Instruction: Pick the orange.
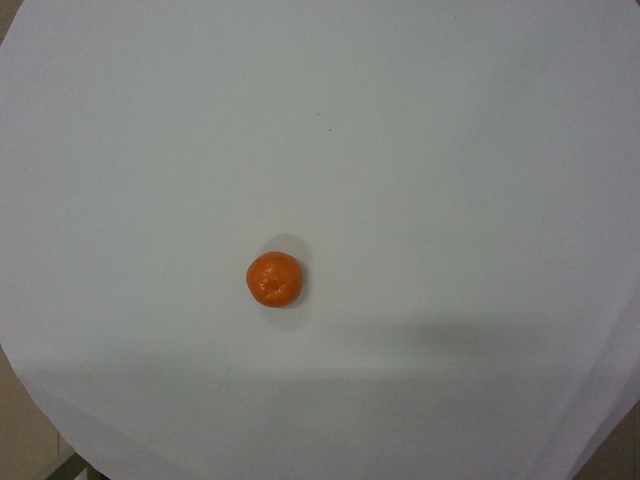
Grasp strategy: vertical